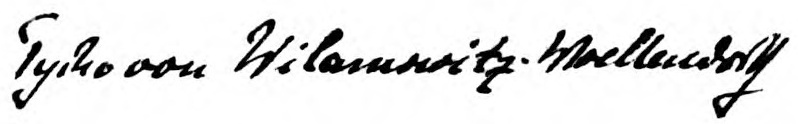
Signature of: tycho von wilamowitz moellendorff